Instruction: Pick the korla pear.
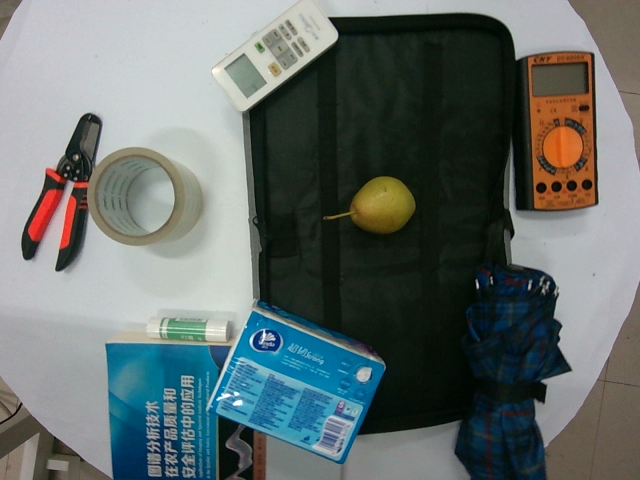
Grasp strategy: vertical